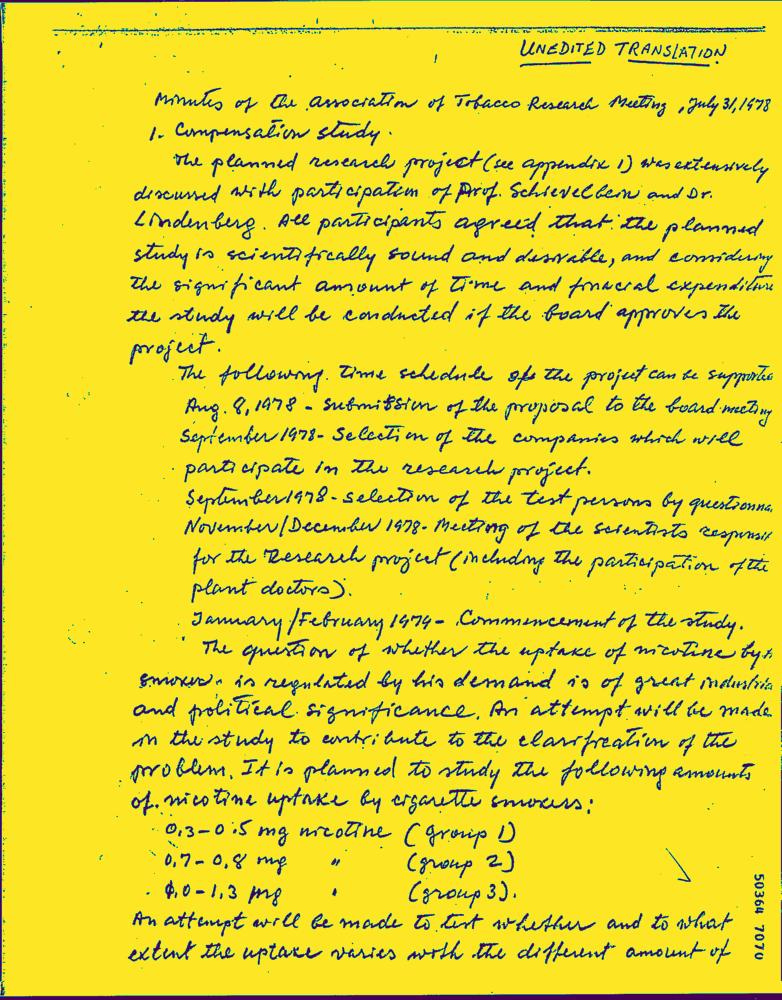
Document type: Hand-Written